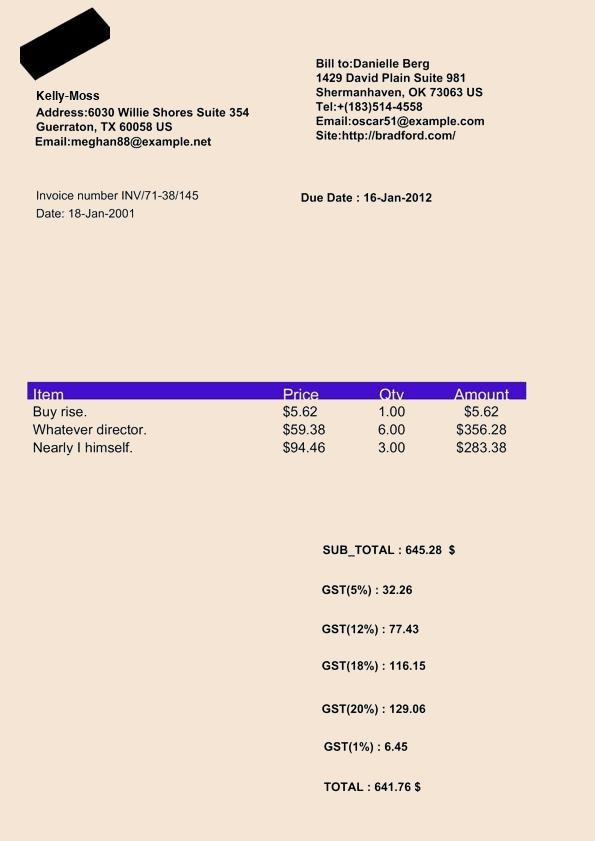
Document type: Invoice